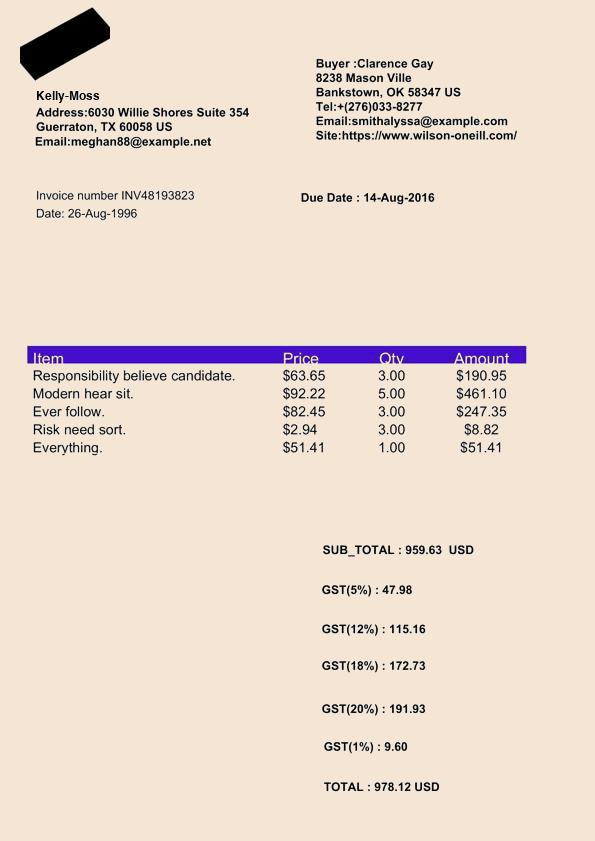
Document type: Invoice